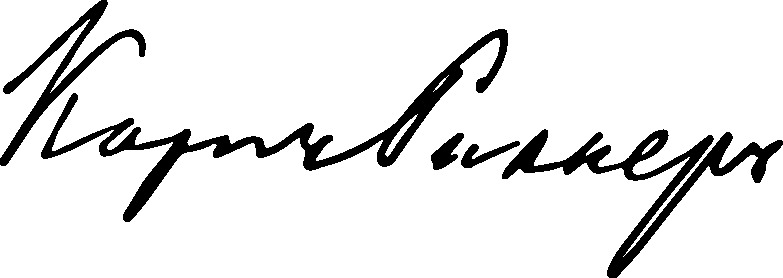
Signature of: q106003743